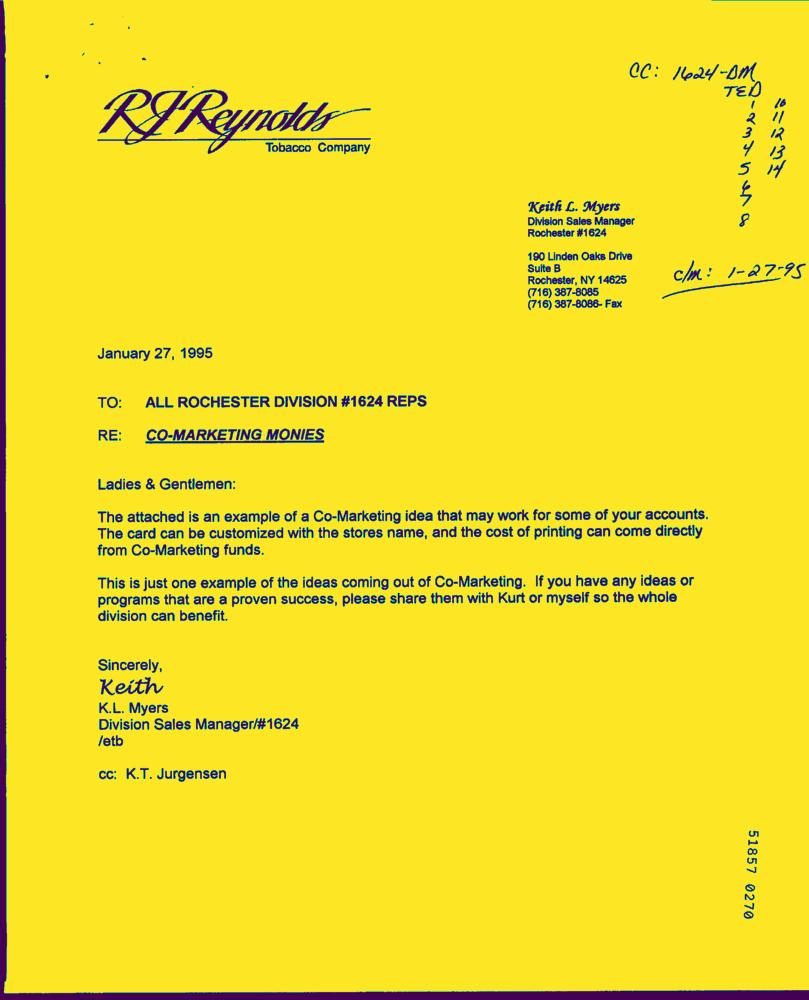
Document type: Letter-Doc